Question: What appears to be the issue?
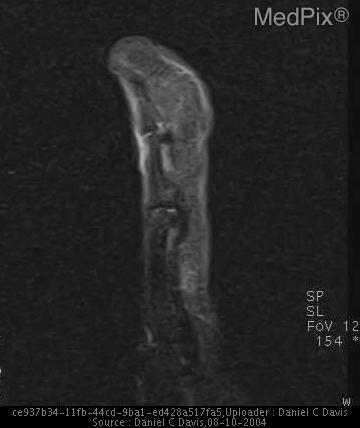
Answer: The findings suggest enlarged left index finger.  There is diffuse fatty enlargement of the volar soft tissues with normal osseous structures and tendons.. fatty hypertrophy of soft tissues of left index finger which suppresses on STIR imaging. The patient might have a history of enlarged finger for several years..